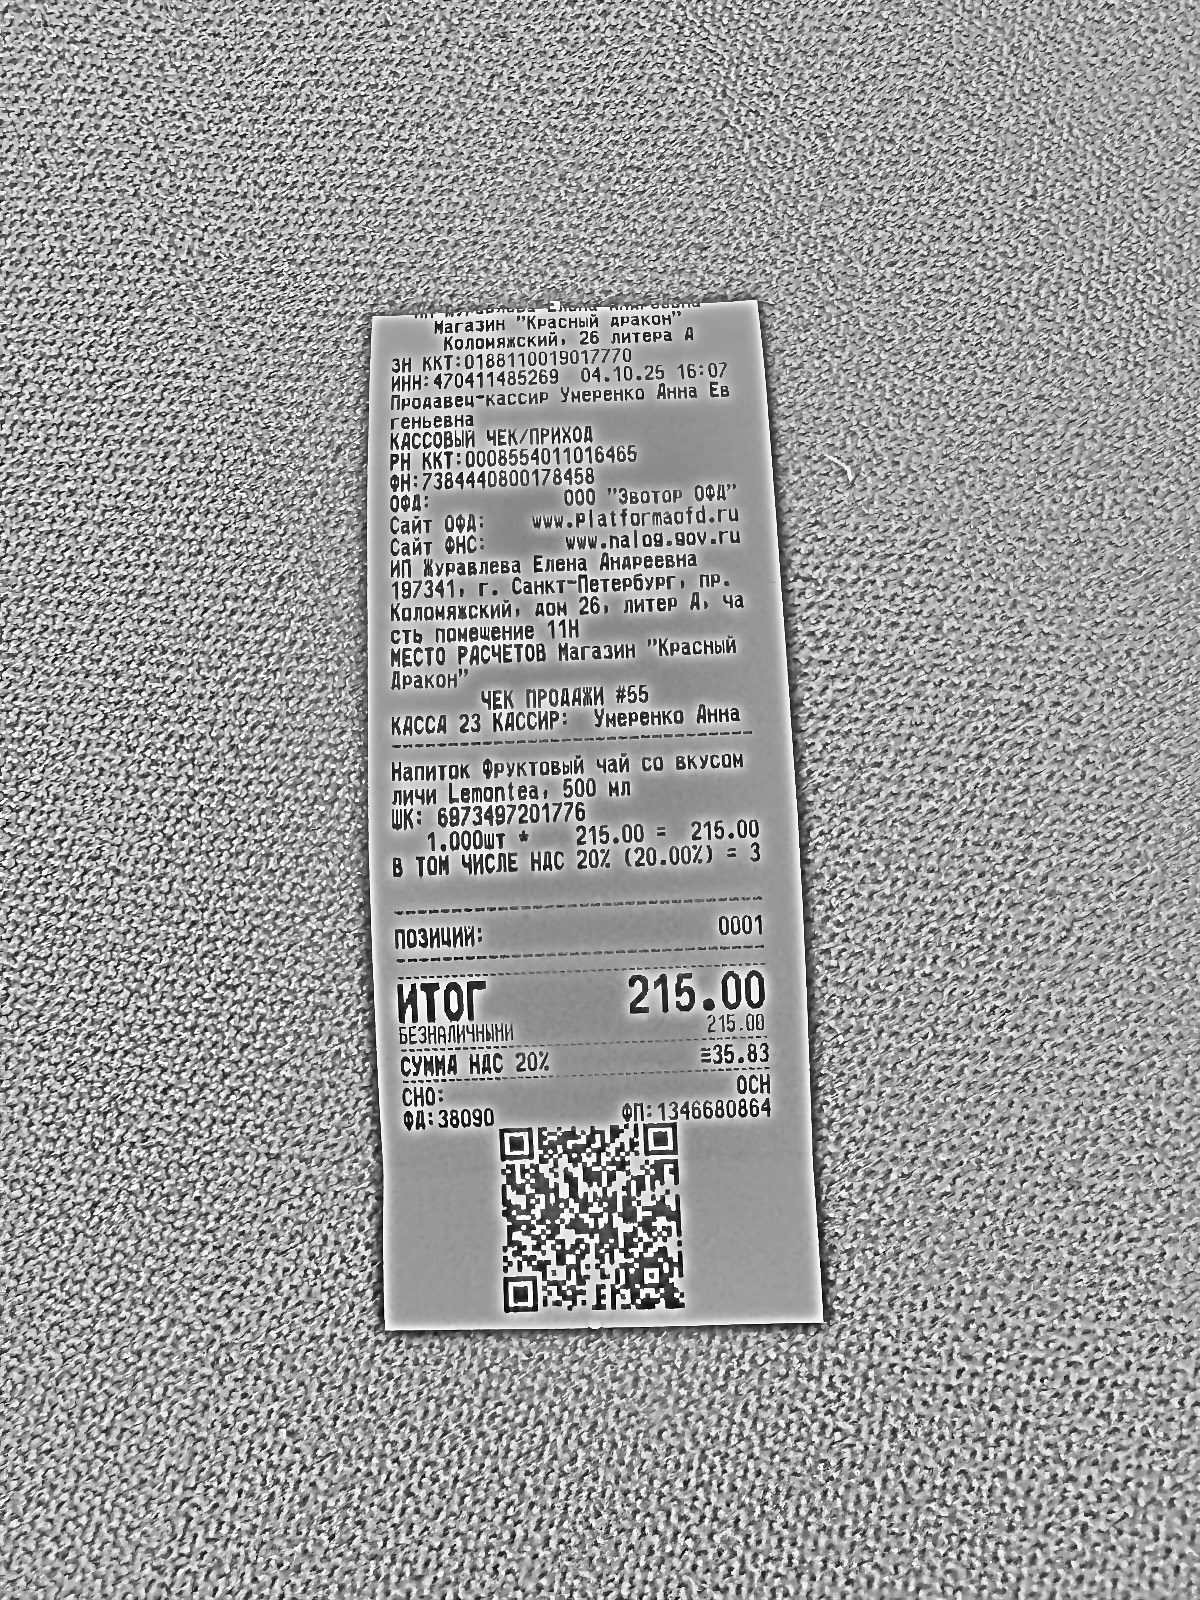
Продавец: ИП Журавлева Елена Андреевна
ИНН: 470411485269
Дата: 04.10.25
Товары: Напиток Фруктовый чай со вкусом личи Lemontea, 500 мл
Количество: 1.000
Цена: 215.00
Сумма: 215.00
Итого: 215.00